Question: What are the imaging findings?
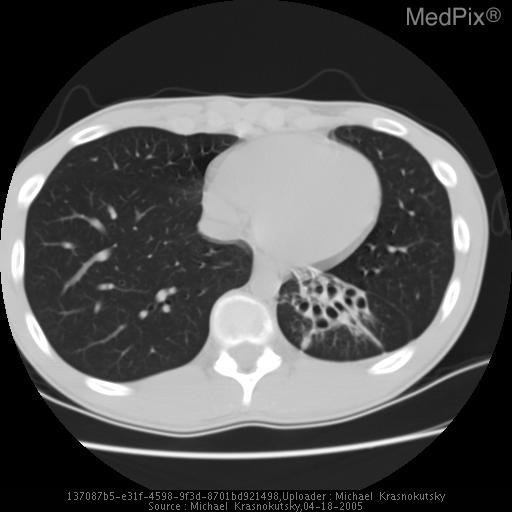
Answer: The imaging shows •  Chest radiograph demonstrates opacity in LLL.   Thin slice CT with IV contrast in arterial phase demonstrates no abnormal vessels extending to this consolidation to indicate that this may be a sequestration.

•  A repeat chest radiograph and a CT after 10 day antibiotic therapy demonstrates partial resolution of retrocardiac opacity.  CT shows segmental bronchiectasis most likely resulting from numerous prior infections. Patient was rescanned after 10 days of antibiotic treatment and respiratory therapy. Axial CT in lung window demonstrates clearance of intrabronchial material and dilated bronchial tree consistent with bronchiectasis..